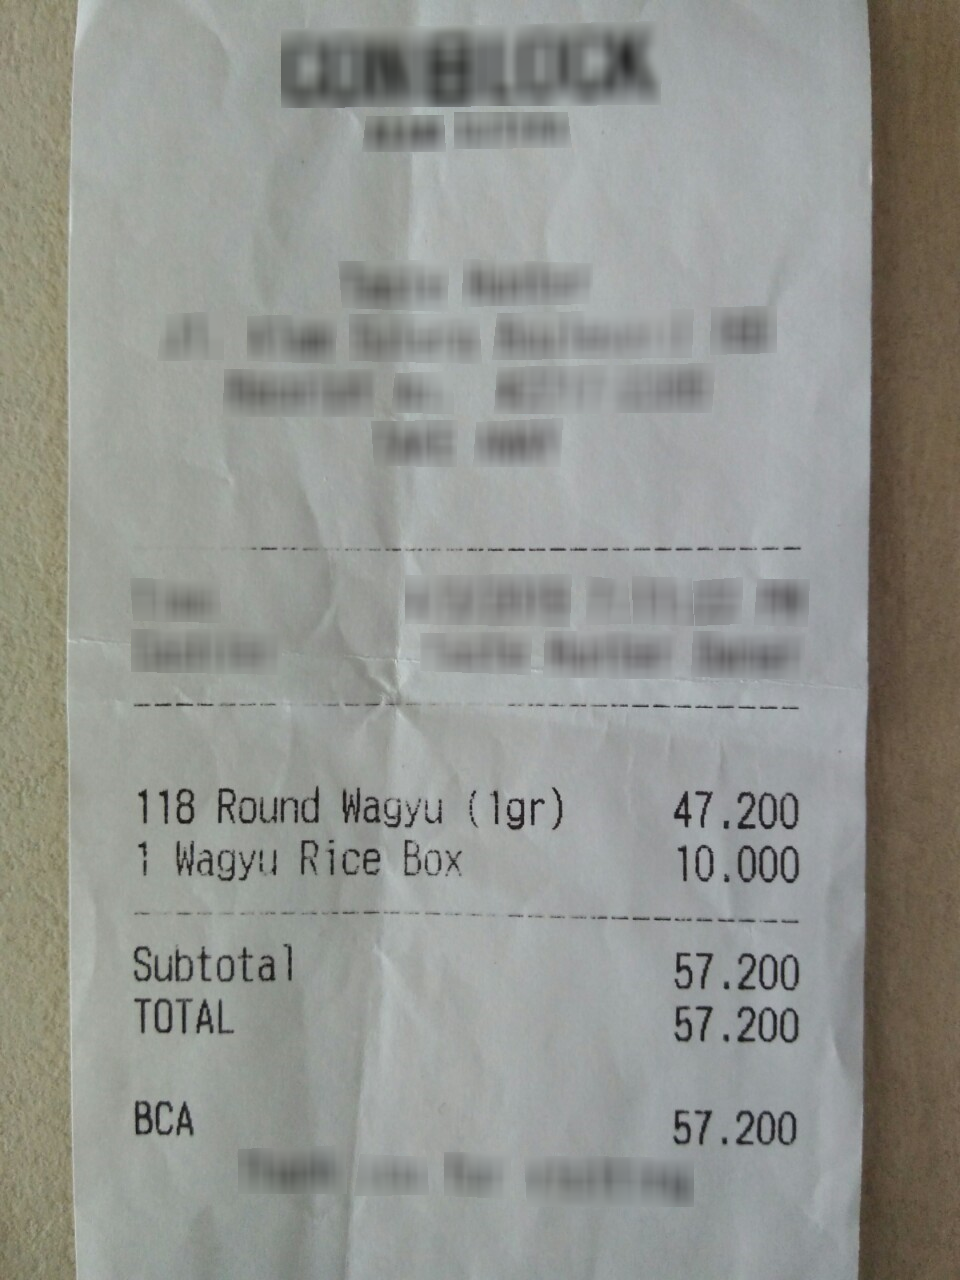
Extraction:
receipt: line_items: name: Round Wagyu (1gr)
price: 47.200
qty: 118
name: Wagyu Rice Box
price: 10.000
qty: 1
subtotal: 57.200
total: 57.200